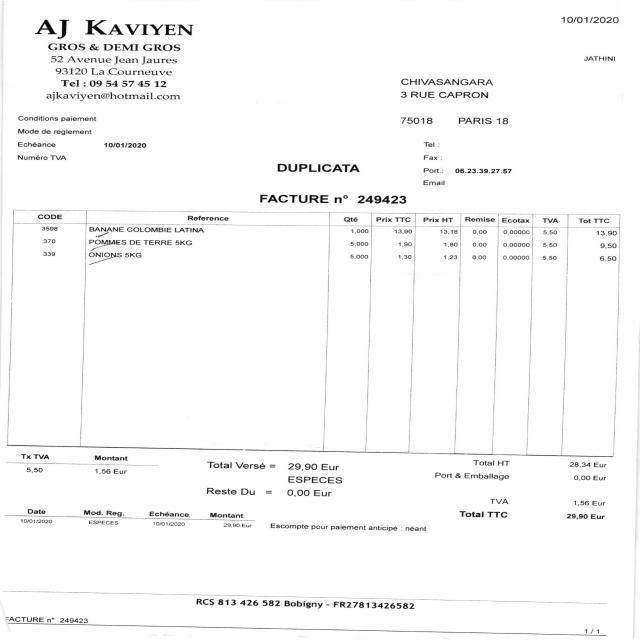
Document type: Invoice